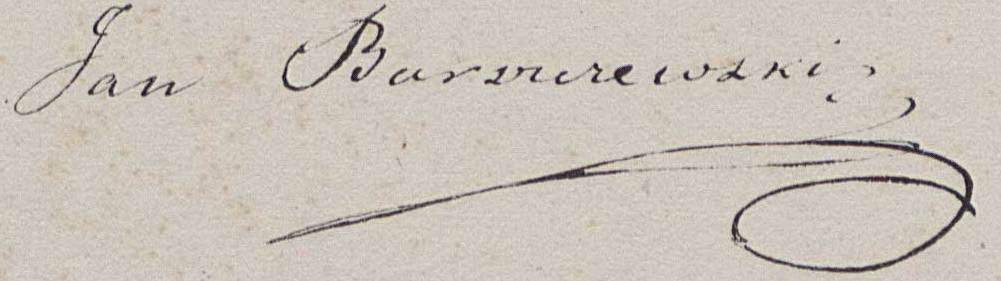
Signature of: jan barszczewski